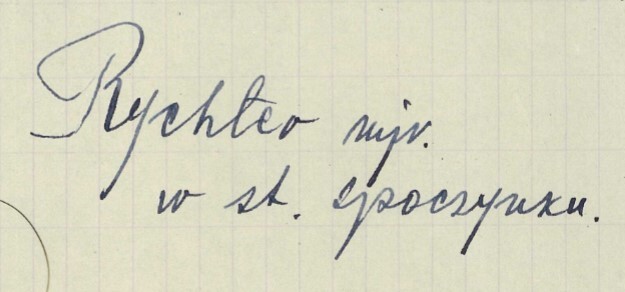
Signature of: stanisław rychter